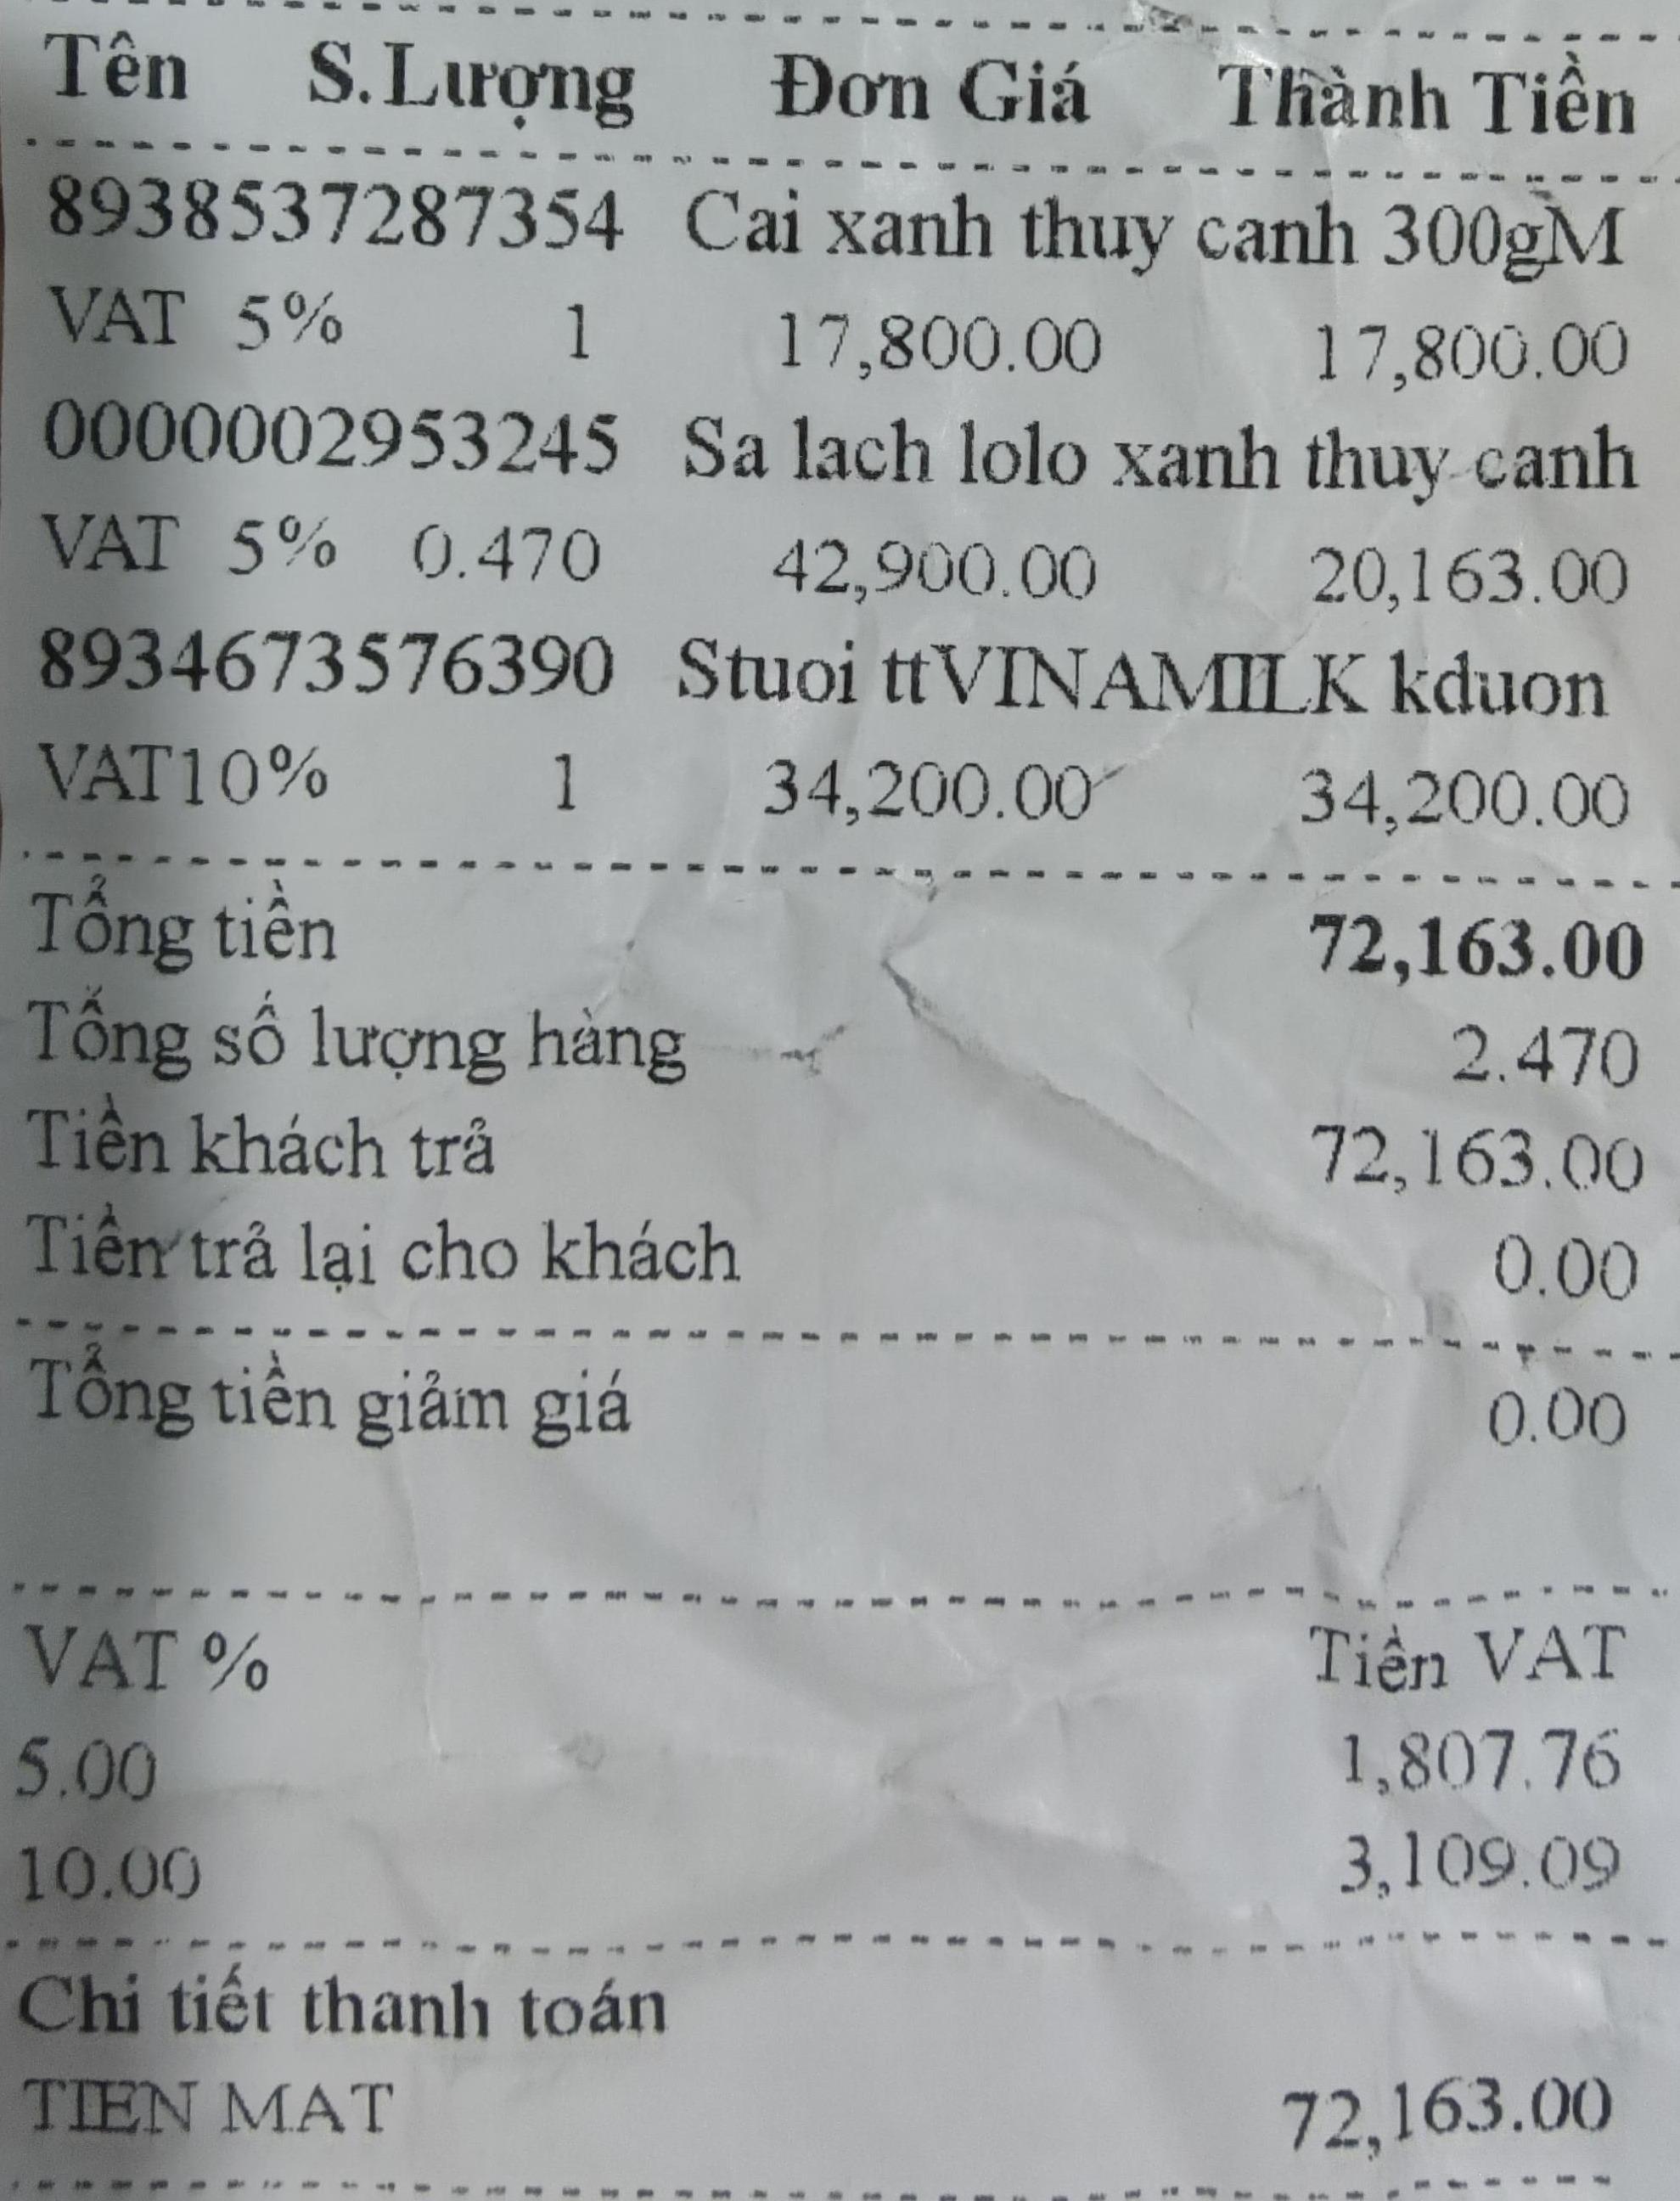
<table>
<tr>
<th>Tên</th>
<th>S.Lượng</th>
<th>Đơn Giá</th>
<th>Thành Tiền</th>
</tr>
<tr>
<td>8938537287354 Cai xanh thuy canh 300gM VAT 5%</td>
<td>1</td>
<td>17,800.00</td>
<td>17,800.00</td>
</tr>
<tr>
<td>0000002953245 Sa lach lolo xanh thuy canh VAT 5%</td>
<td>0.470</td>
<td>42,900.00</td>
<td>20,163.00</td>
</tr>
<tr>
<td>8934673576390 Stuoi ttVINAMILK kduon VAT10%</td>
<td>1</td>
<td>34,200.00</td>
<td>34,200.00</td>
</tr>
</table>

Tổng tiền 72,163.00
Tổng số lượng hàng 2.470
Tiền khách trả 72,163.00
Tiền trả lại cho khách 0.00
Tổng tiền giảm giá 0.00

VAT % Tiền VAT
5.00 1,807.76
10.00 3,109.09

Chi tiết thanh toán
TIEN MAT 72,163.00